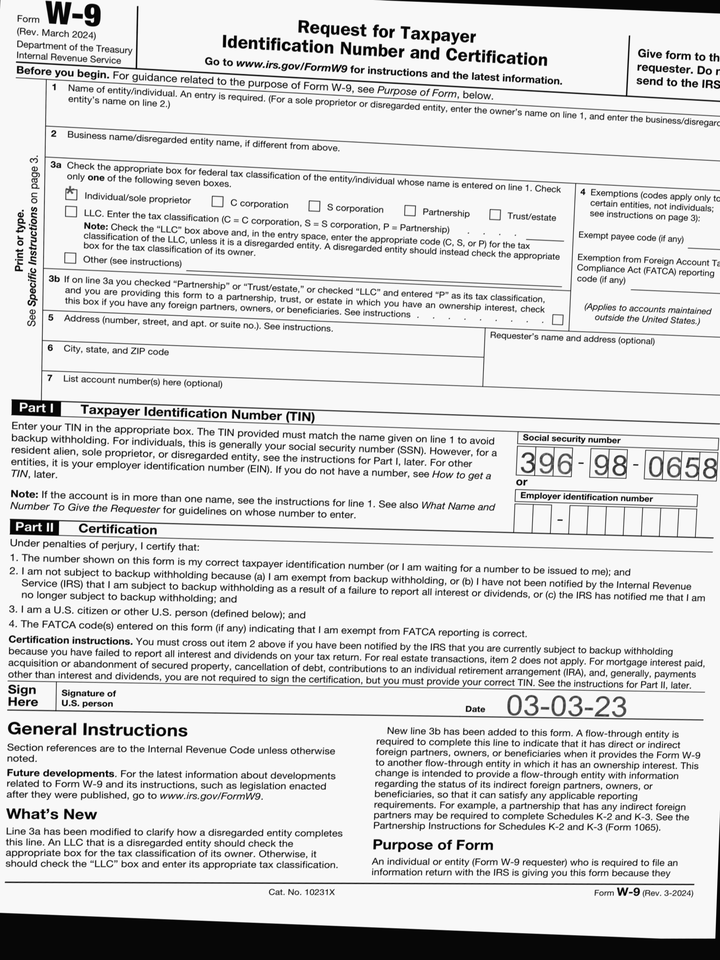
cbx: yes
ssn: 396980658
sdt: 03-03-23